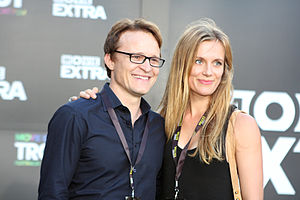
English: Damon Herriman &amp; Catherine Mack at Tropfest 2012